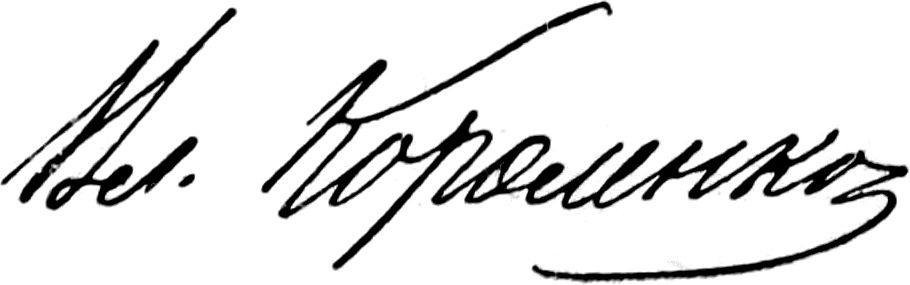
Signature of: vladimir korolenko